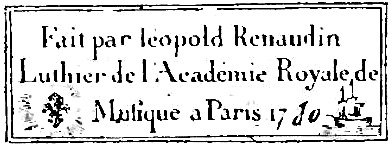
Signature of: léopold renaudin